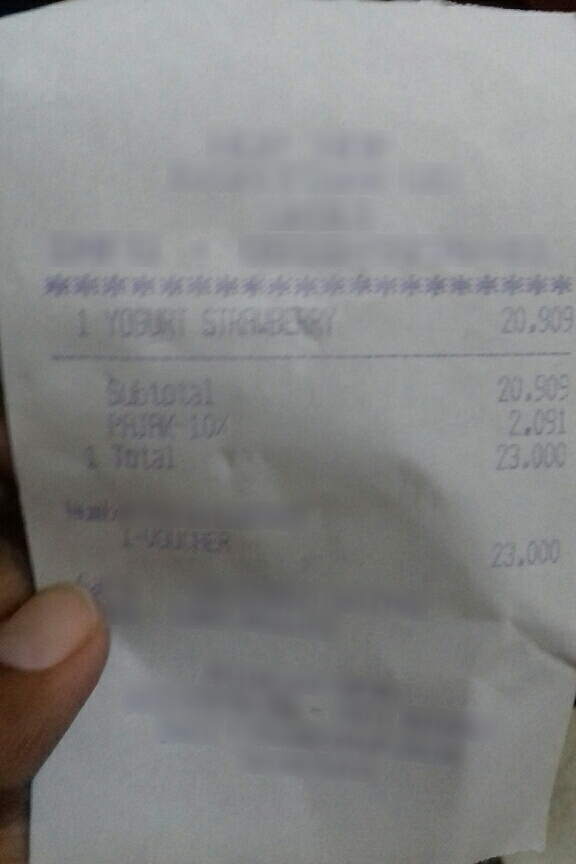
Number of items: 3
Subtotal: 20.909
Tax: 2,091
Total: 23.000
OCR text regions:
text: 1
text: YOGURT
text: STRAWBERRY
text: 20.909
text: 20.909
text: Subtotal
text: 2,091
text: PAIRK 10%
text: 23.000
text: Total
text: 1
text: THUBUCHER
text: 23.000